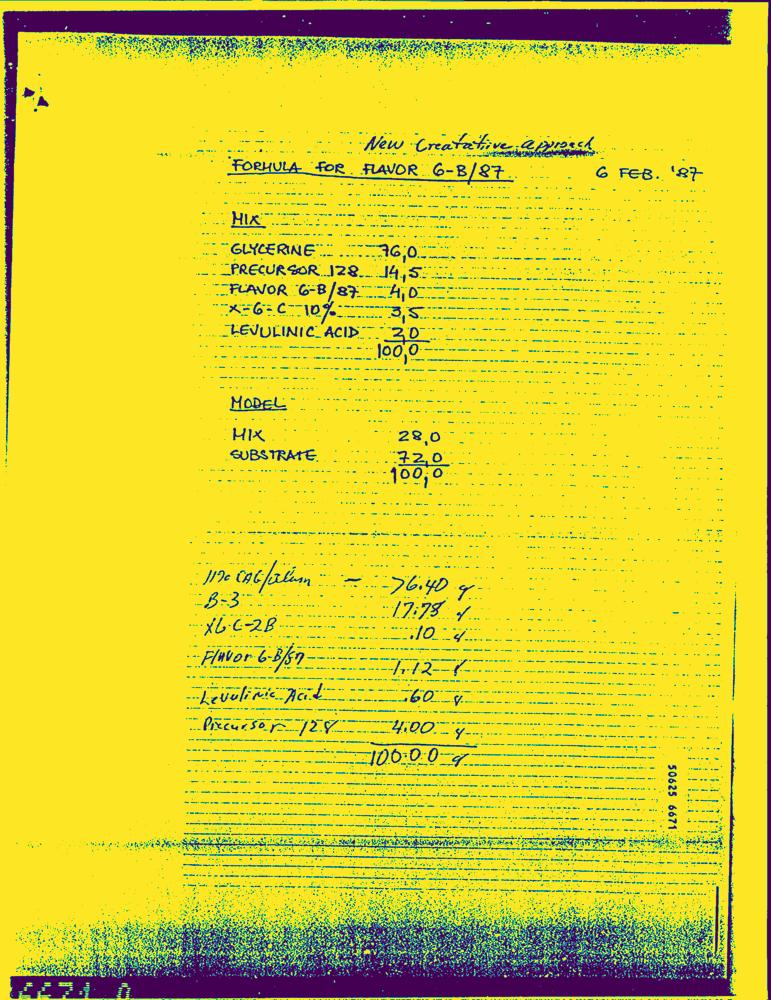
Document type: Hand-Written